Patient: Female, age 57
A 57-year-old Caucasian female was admitted with a 3-day history of fever up to 39 C, non-productive cough, and progressive shortness of breath. Dyspnea worsened 12 h before admission. The patient had no relevant occupational exposure, known allergies, travel history, or previous lung disease. She was a smoker (10 pack-year) and her medical history included hypertension, hypothyroidism, depression, and recurrent UTIs which were treated with nitrofurantoin, 100 mg/day, for the previous 23 days.
On the day of admission, the patient was afebrile, blood pressure was 120/70 mmHg, pulse rate was 120/min and respiratory rate was 28/min. Auscultation of the chest revealed fine inspiratory crackles on the middle and lower lung zones bilaterally. The rest of physical examination did not reveal noteworthy findings. Arterial blood gas (ABG) on room air showed type I acute respiratory failure (pH = 7.46, partial pressure of carbon dioxide (PaCO2) = 26 mmHg, partial pressure of oxygen (PaO2) = 49 mmHg, bicarbonate (HCO3 -) = 21 mEq/L), while the clinical indicator of hypoxemia, the ratio of partial pressure arterial oxygen, and fraction of inspired oxygen (PaO2/FiO2) was 233 and the alveolar-arterial PO2 difference ([A-a]PO2) was 63. The electrocardiogram revealed sinus tachycardia without any other abnormalities. Laboratory results showed increased leucocytes (15.500 K/muL) and eosinophils (2.260 K/muL), with mildly increased inflammatory markers. Chest X-ray showed reticular changes bilaterally on the mid and lower lung zones and bilateral pleural effusions (Fig. 1). High resolution computerized tomography (HRCT) scan of the chest showed bilateral inter and intralobular septal thickening mainly involving the mid and lower lung zones, centrilobular nodules bilaterally, bilateral small pleural effusions, and patchy ground glass opacities (Fig. 2). On the day of admission, computerized tomography-pulmonary angiogram ruled out pulmonary embolism and the echocardiogram showed no structural or functional abnormalities.
Differential diagnosis included diseases presenting with type I acute respiratory failure and reticulo-nodular opacities on HRCT, such as respiratory infections, pulmonary edema, acute respiratory distress syndrome (ARDS) and interstitial lung diseases with rapid onset and worsening (acute interstitial pneumonia, acute hypersensitivity pneumonitis, acute eosinophilic pneumonia, drug reaction, cryptogenic organizing pneumonia, connective tissue disease and diffuse alveolar hemorrhage).
The patient was supported with supplemental oxygen. Treatment with ceftriaxone and macrolide was administered pending the results of the laboratory tests. Nitrofurantoin was suspected to be the cause and it was discontinued immediately.
The patient's condition rapidly improved within 24 h: she had no shortness of breath, auscultation of the chest revealed fine inspiratory crackles only on the lower lung zones, the chest X-ray improved with reticular shadowing on the lower lung zones and ABG's on room air showed pH = 7,42, PaCO2 = 36 mmHg, PaO2 = 73 mmHg, and HCO3 - = 24 mEq/L.
As part of the investigational process, bronchoscopy with bronchoalveolar lavage (BAL) was performed and the results showed 12% eosinophilia and CD+ 4/CD+ 8 ratio of 1.26 (normal). Microscopic examination and cultures of BAL for Mycobacterium tuberculosis, Pneumocystis jirovecii, bacteria and fungi were negative. Polymerase chain reaction of BAL for influenza and P. jirovecii was negative. Cytology test of BAL and sputum showed no malignant cells. Cultures of sputum, blood, and urine were sterile. Nasopharyngeal swab specimen testing for influenza was negative. Urine antigens for Legionella pneumophila and S Streptococcus pneumoniae were negative. Serology tests for Human Immunodeficiency Virus, Hepatitis C virus, Hepatitis B virus, chlamydia, mycoplasma, rickettsia, aspergillus, and common viruses were also negative. Complement factors, quantitative immunoglobulin levels, thyroid hormones, and serum angiotensin converting enzyme were within normal limits. Mantoux test was 0 mm. Rheumatoid factor and antinuclear antibodies were negative. Total Immunoglobulin (Ig)E of the blood was increased (203.54 UI/mL). Microscopic examination of peripheral blood smear showed eosinophilia.
Five days after admission, pulmonary function tests were performed and showed the ratio Forced expiratory volume in 1 sec to Forced vital capacity (FEV1/FVC) = 81%, FEV1 = 2.31(99%), FVC = 2.86(104%), Total lung capacity = 4.27(89%), Residual volume = 1.19(67%), Diffusing capacity of the lungs for carbon monoxide (DLCO) = 91%, DLCOadj = 99%.
The patient was diagnosed with pulmonary toxicity due to nitrofurantoin use.
Keywords: bronchoalveolar lavage, drug‐induced, interstitial lung disease, nitrofurantoin, pneumonitis
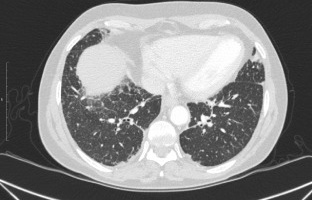
Image caption: High resolution computerized tomography (HRCT) image of the chest. A reticulonodular pattern is demonstrated with bilateral inter- and intralobular septal thickening, centrilobular nodules and associated patchy ground glass opacities.